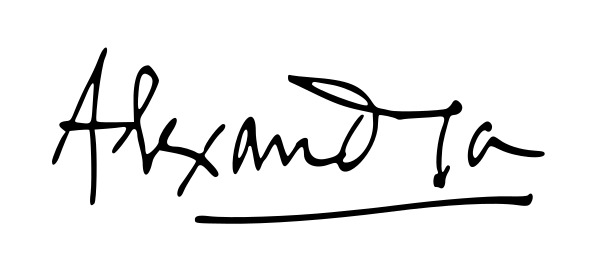
Signature of: princess alexandra lady ogilvy